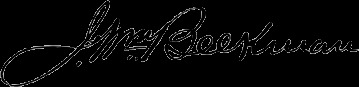
Signature of: james william beekman jr